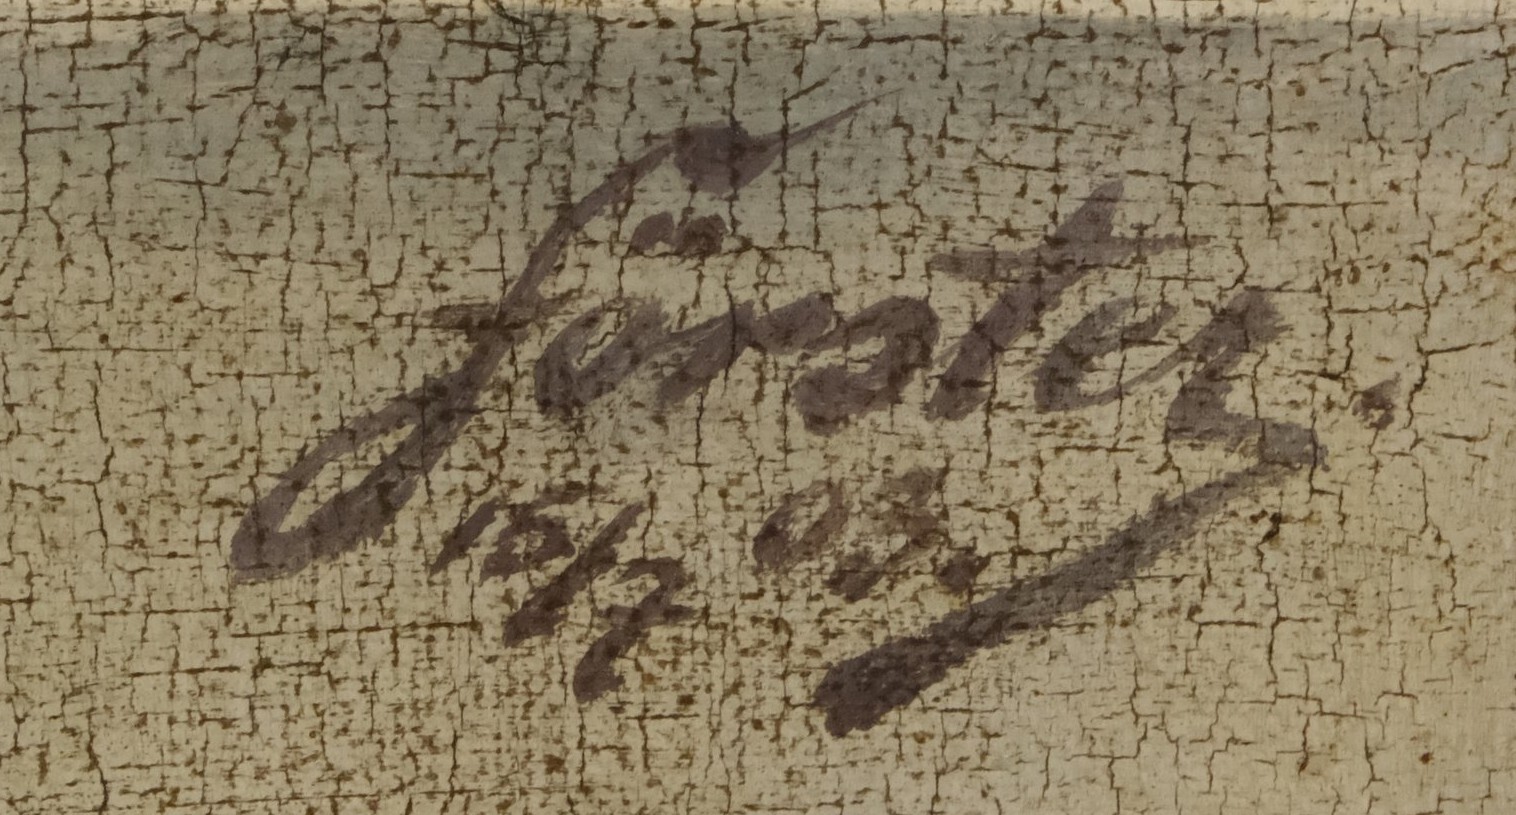
Signature of: viktor foerster